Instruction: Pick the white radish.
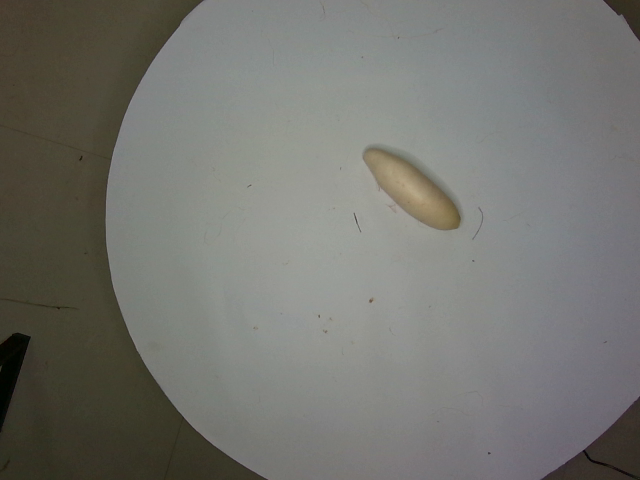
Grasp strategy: vertical